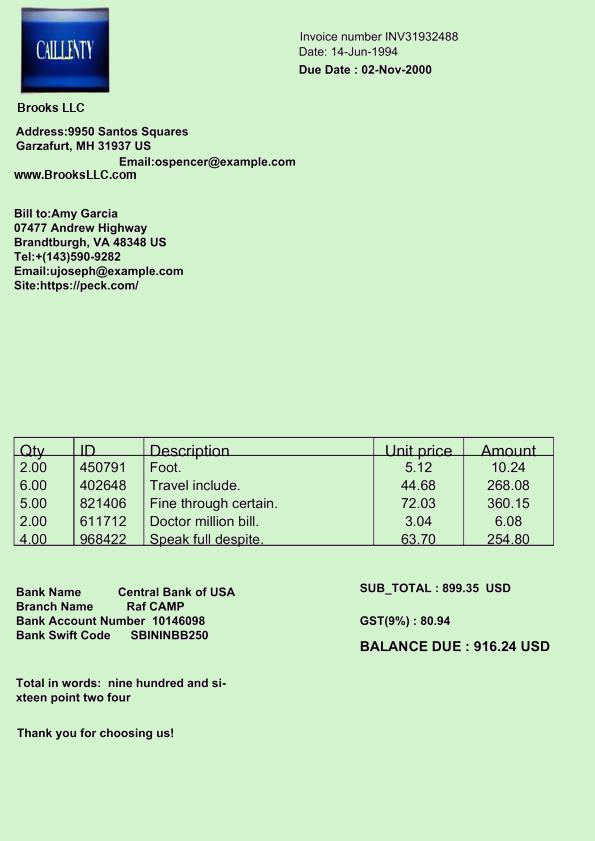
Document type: Invoice